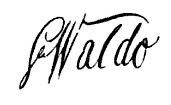
Signature of: samuel waldo